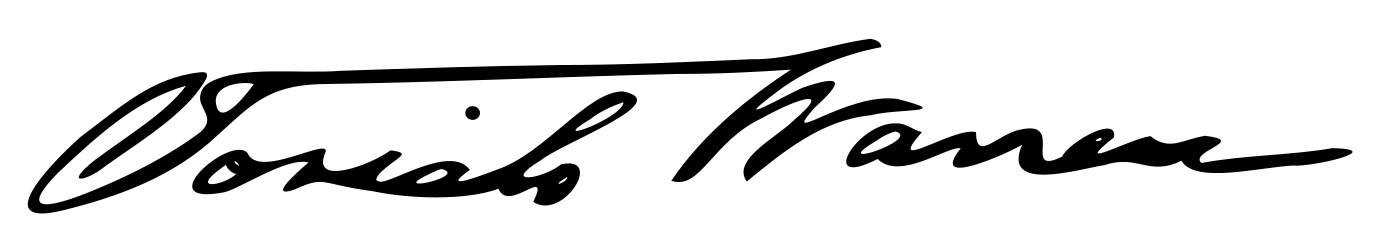
Signature of: josiah warren